Question: What appears to be the issue?
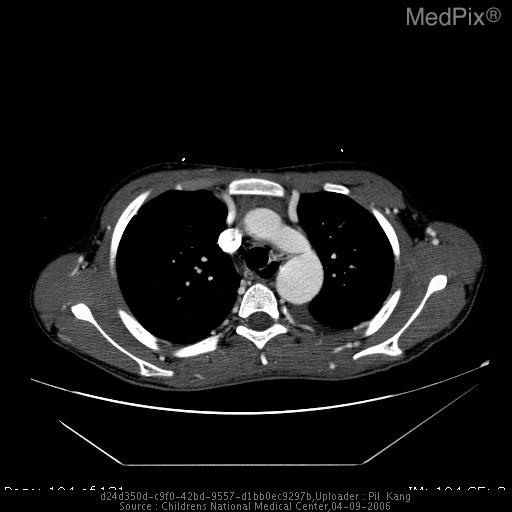
Answer: The findings suggest PA view of the chest demonstrates an abnormal contour to the aortic knob, with a focal indentation, with prominence of the descending aorta distal to this region.

Axial contrast-enhanced CT examination of the chest demonstrates a focal narrowing of the aorta just distal to the ostium of the left subclavian artery with post-stenotic dilation of the descending thoracic aorta, consistent with coarctation of the aorta.  Note also the enlarged collateral vessels in the internal mammary and subcostal distributions.. Contrast-enhanced axial CT images and oblique sagittal reconstructed images of the chest demonstrates a focal narrowing of the aorta just distal to the ostium of the left subclavian artery with post-stenotic dilation of the descending thoracic aorta, consistent with coarctation of the aorta.. The patient might have a history of 14 year old male with chronic shortness of breath.